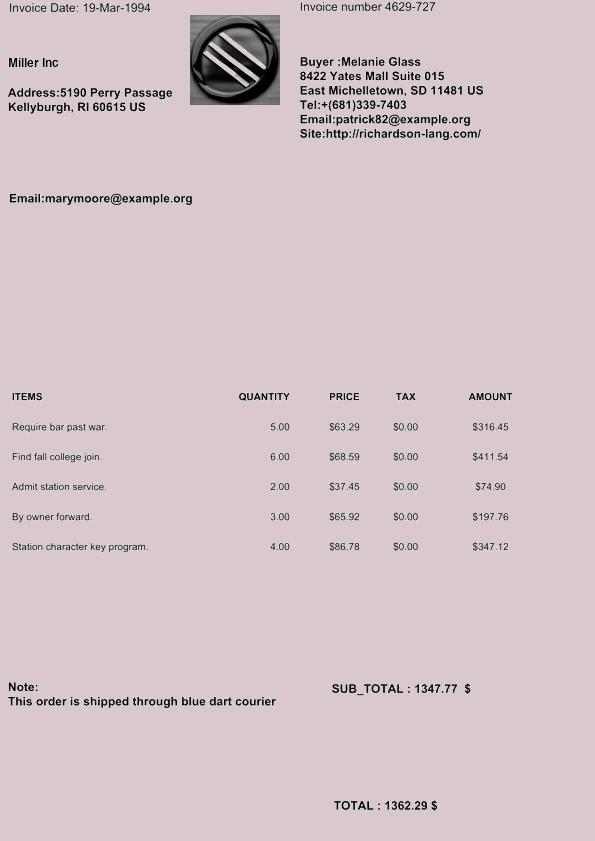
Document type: Invoice